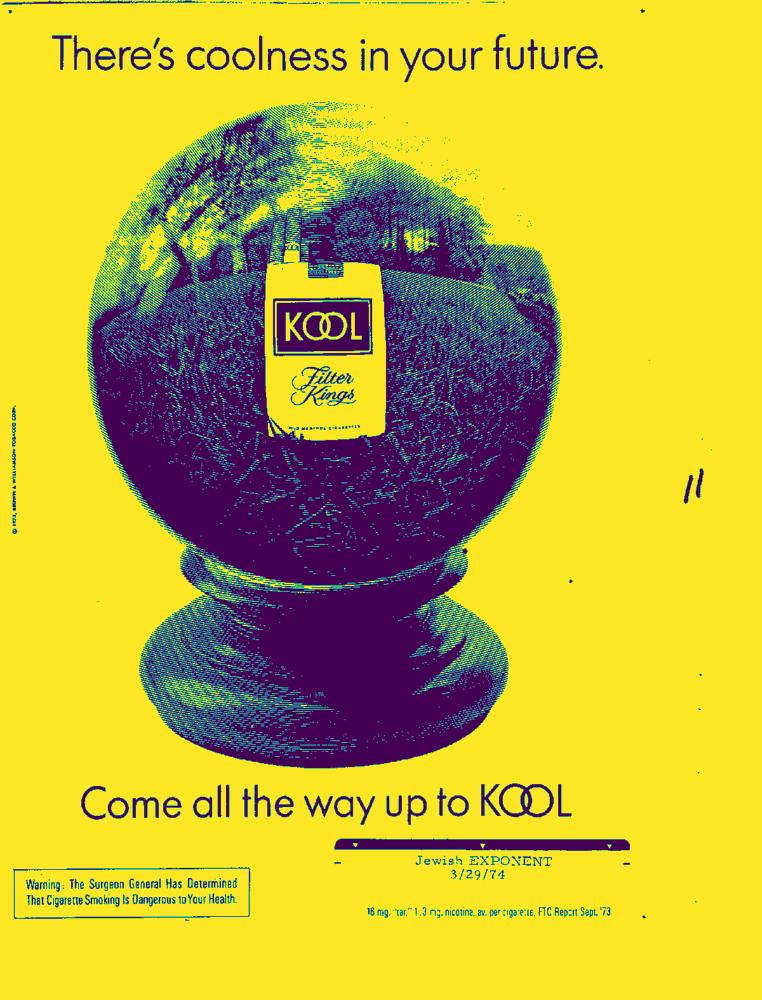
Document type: AD